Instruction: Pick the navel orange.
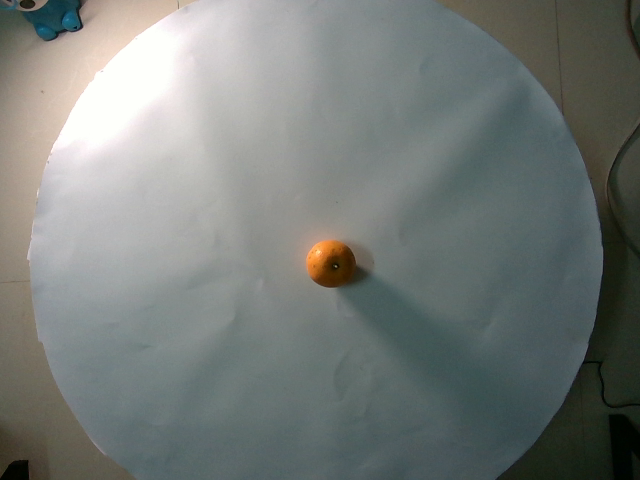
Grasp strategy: vertical